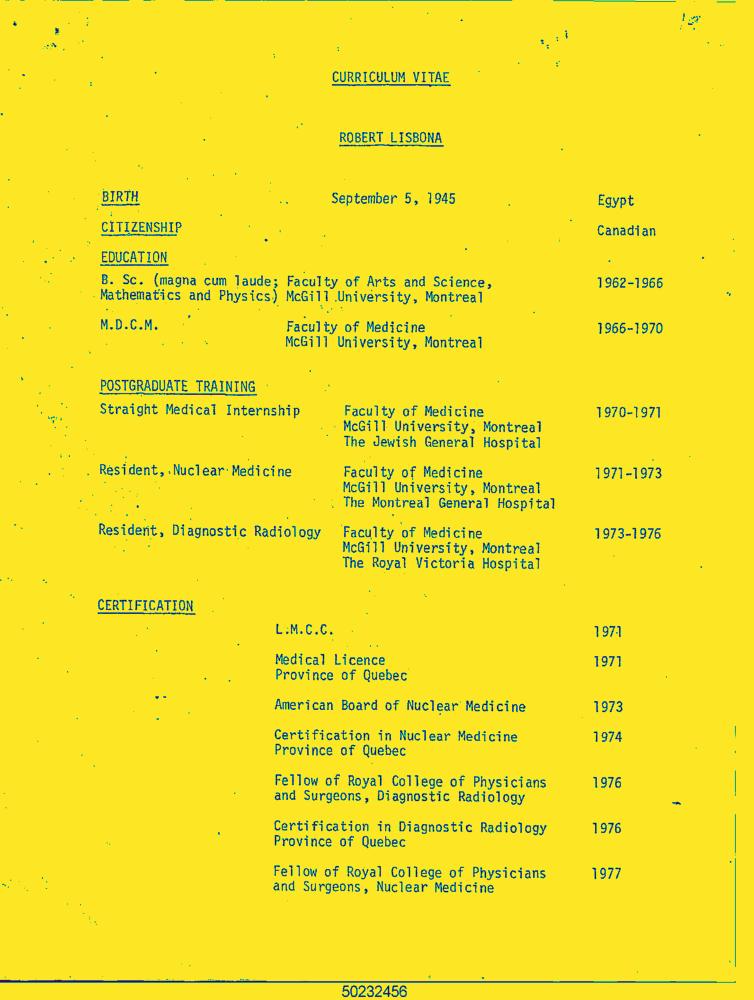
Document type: Resume-Doc